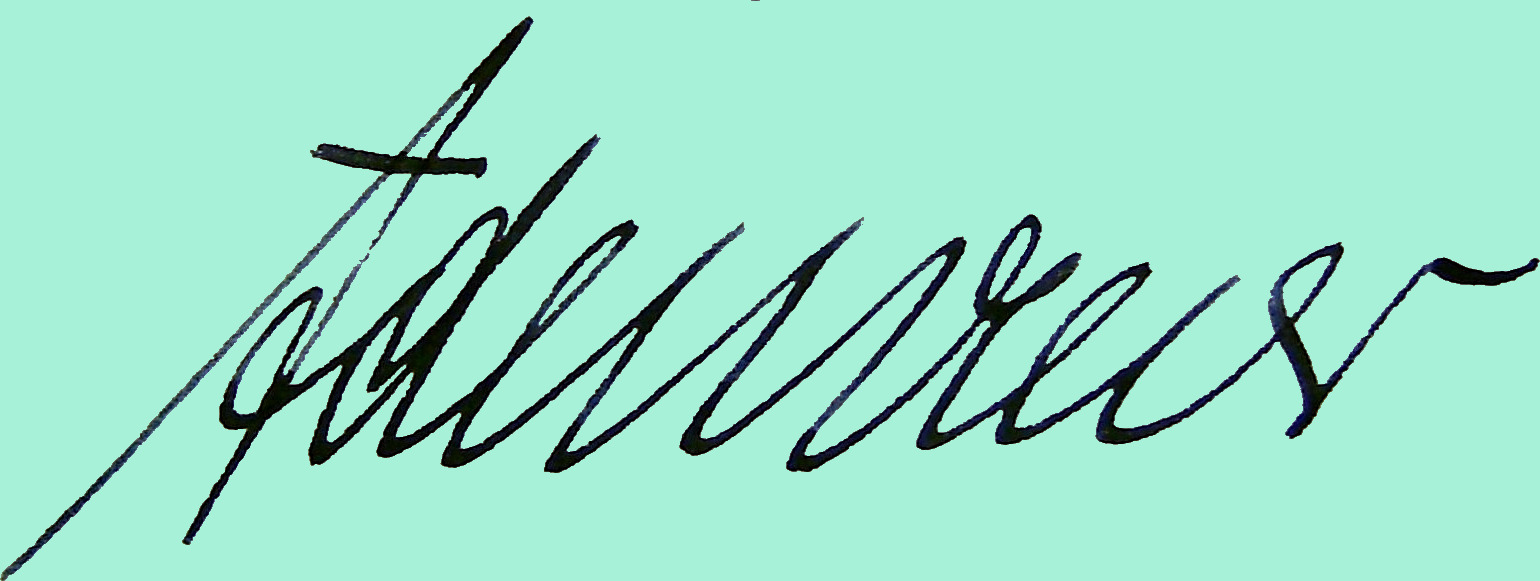
Signature of: konrad adenauer